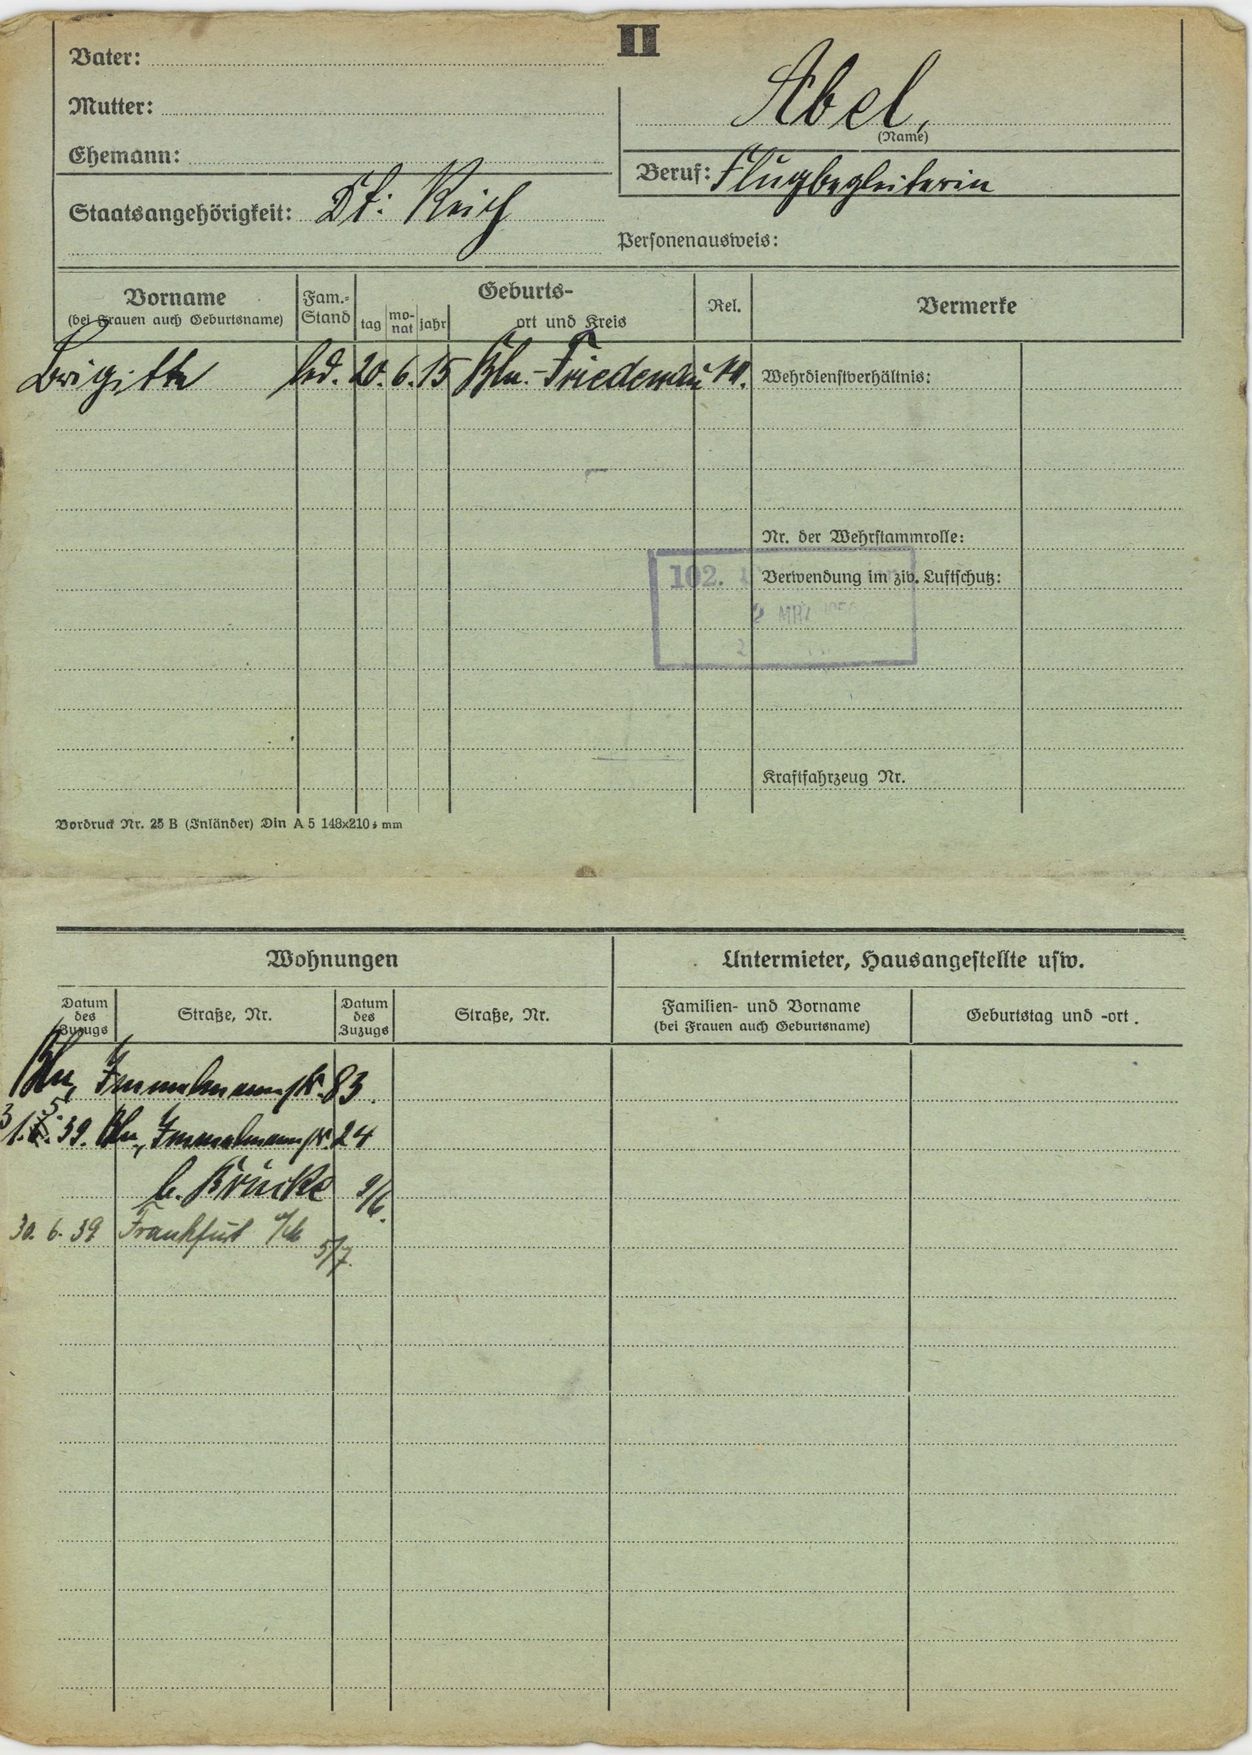
Abel